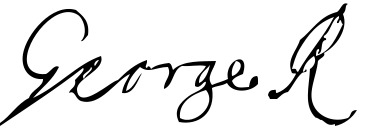
Signature of: george i of great britain